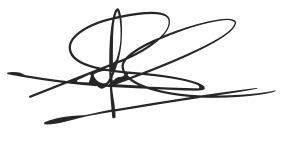
Signature of: tunku sarafuddin badlishah